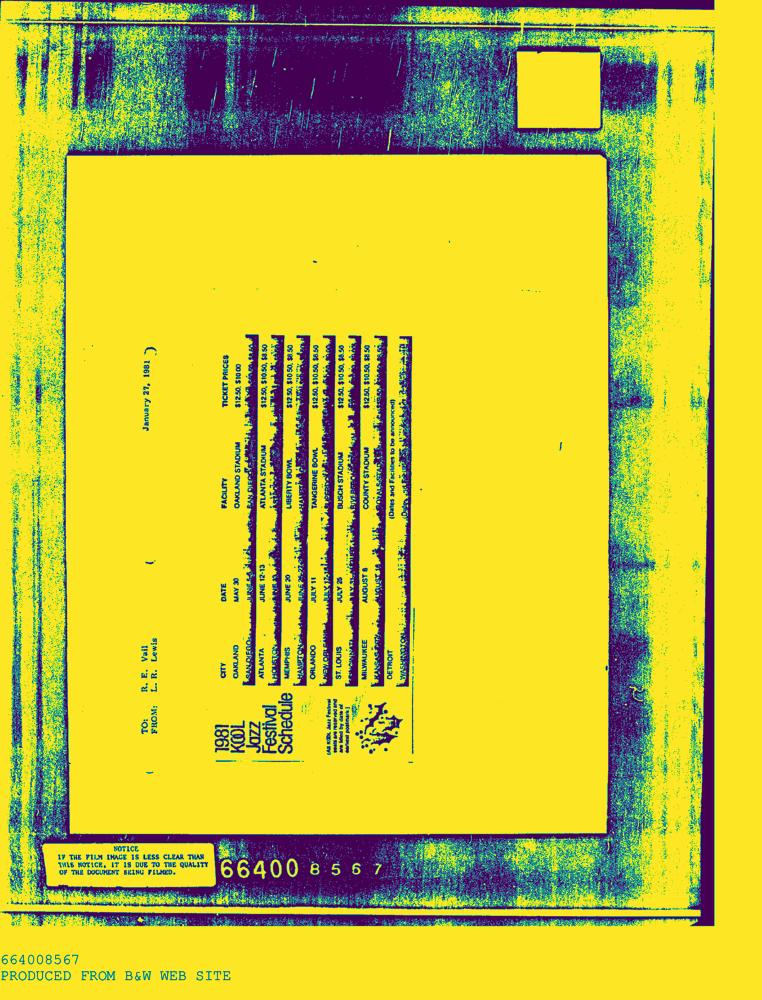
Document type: AD